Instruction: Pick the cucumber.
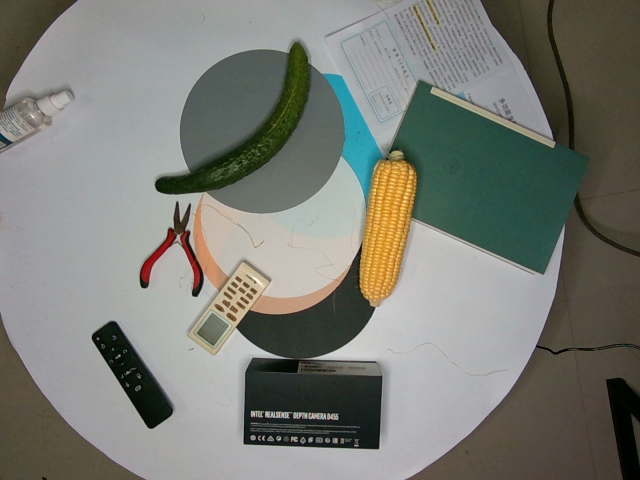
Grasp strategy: vertical